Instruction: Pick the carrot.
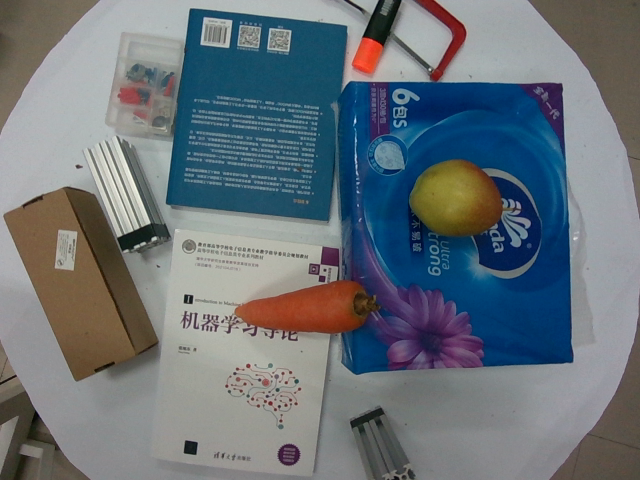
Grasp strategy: vertical